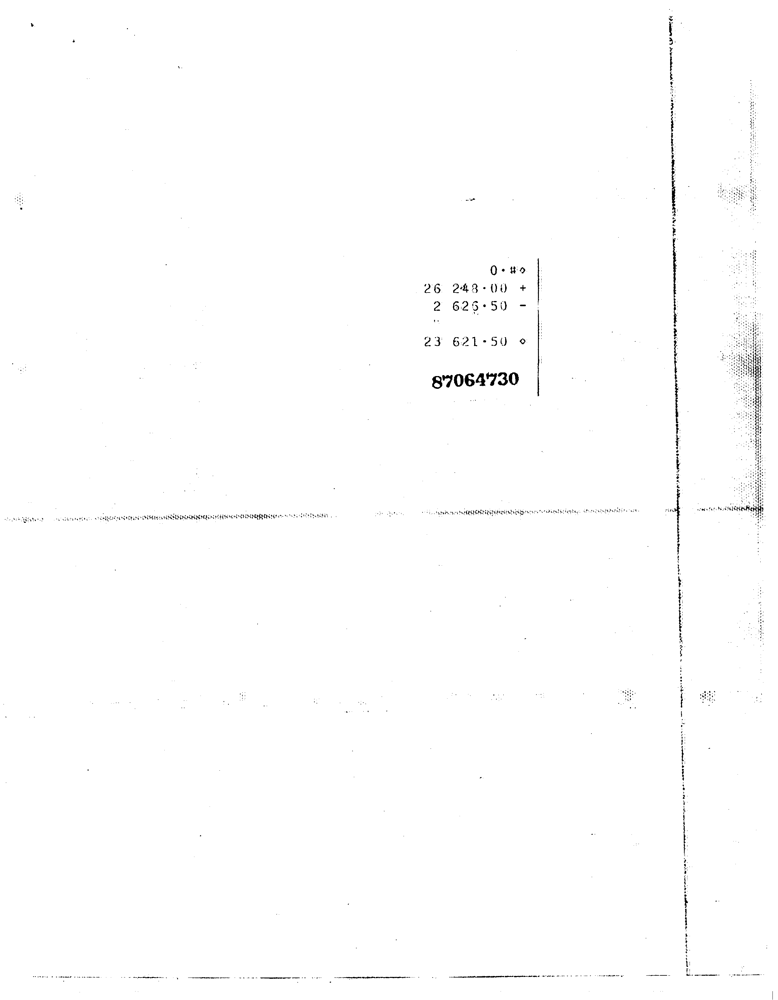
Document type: Invoice